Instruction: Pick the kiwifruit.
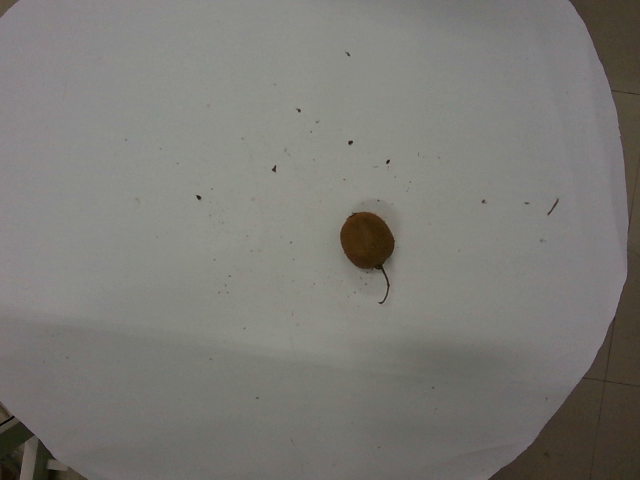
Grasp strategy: vertical